Question: What tax district, tax-rate area, or tax area code is specified in the document?
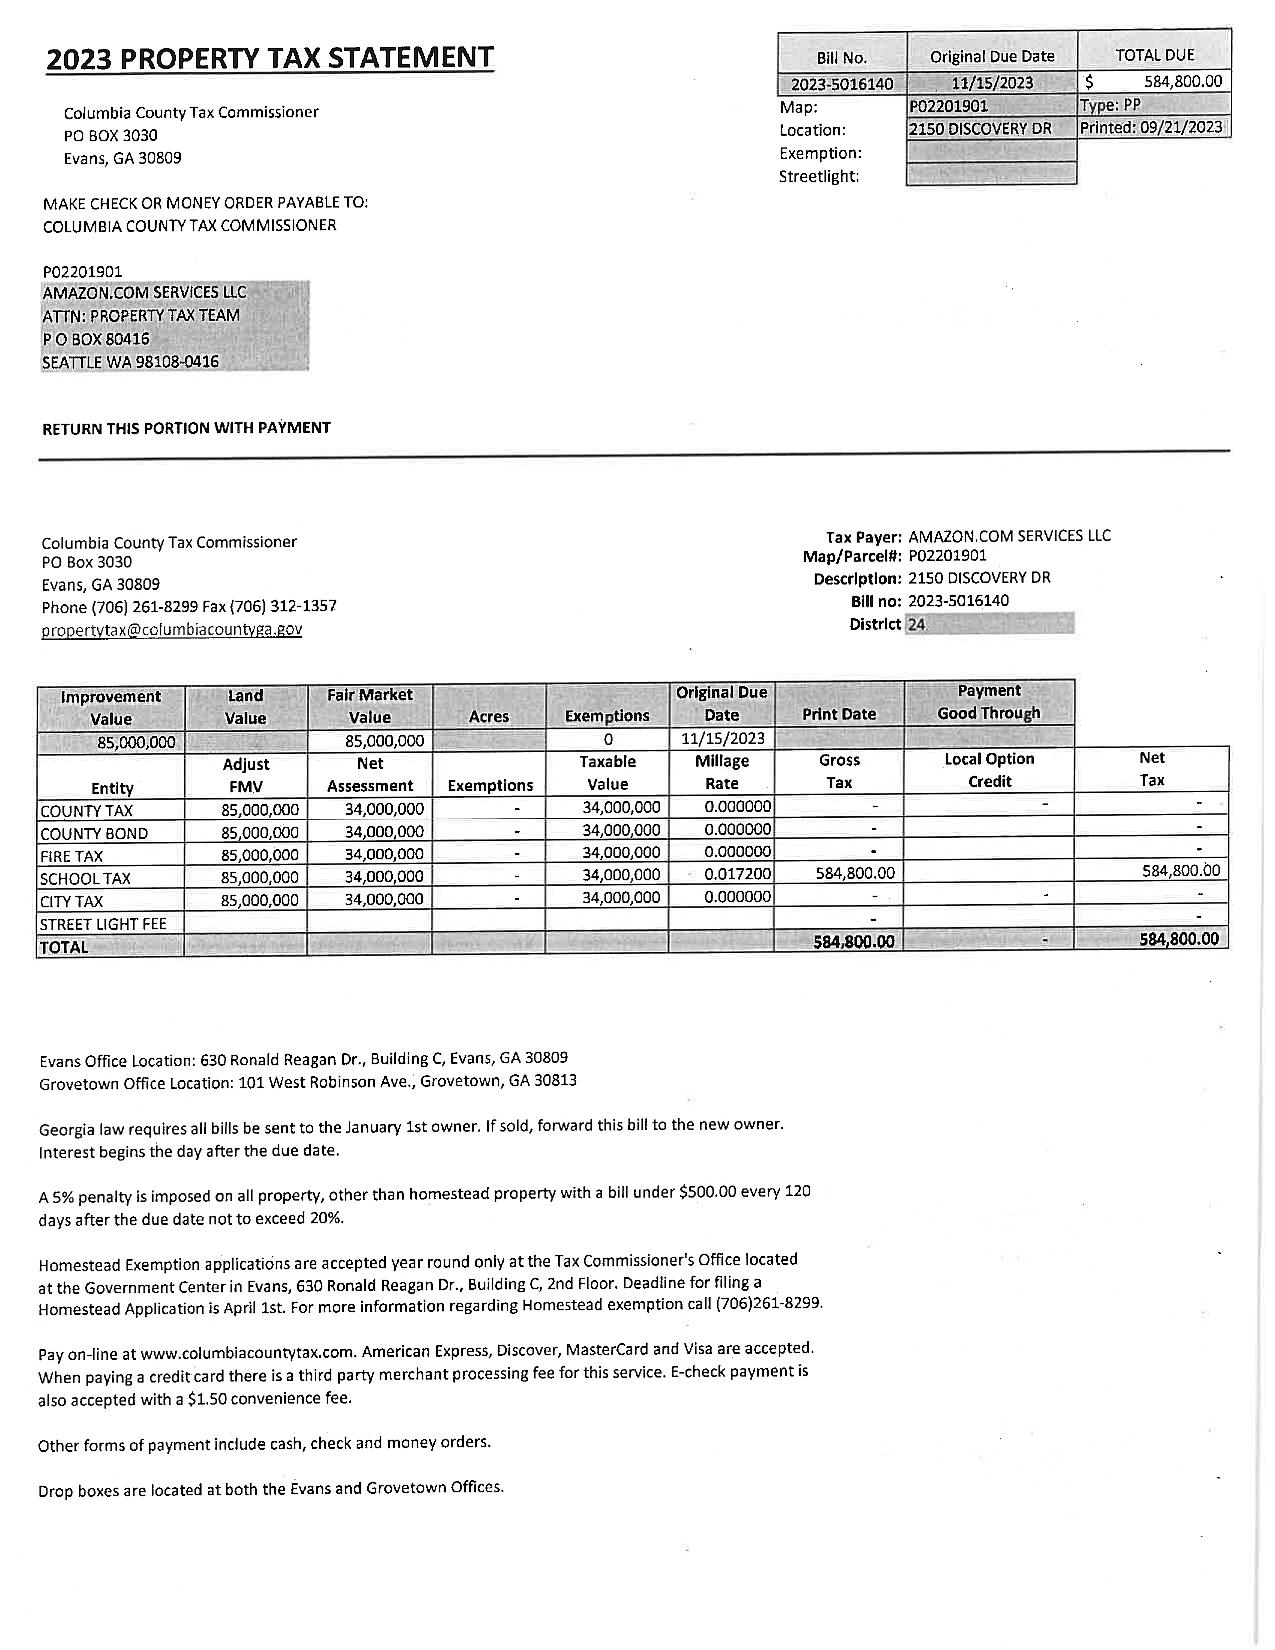
Answer: "24"